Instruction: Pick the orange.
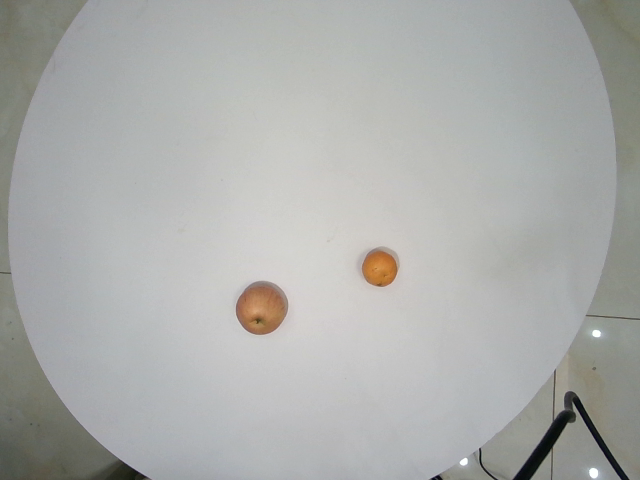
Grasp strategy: vertical